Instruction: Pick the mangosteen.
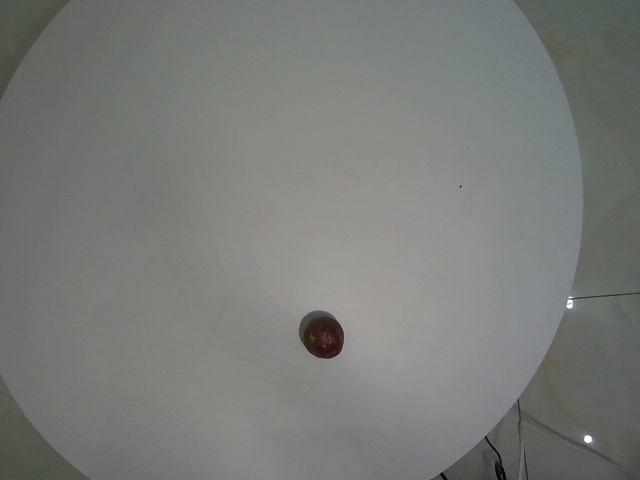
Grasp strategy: vertical